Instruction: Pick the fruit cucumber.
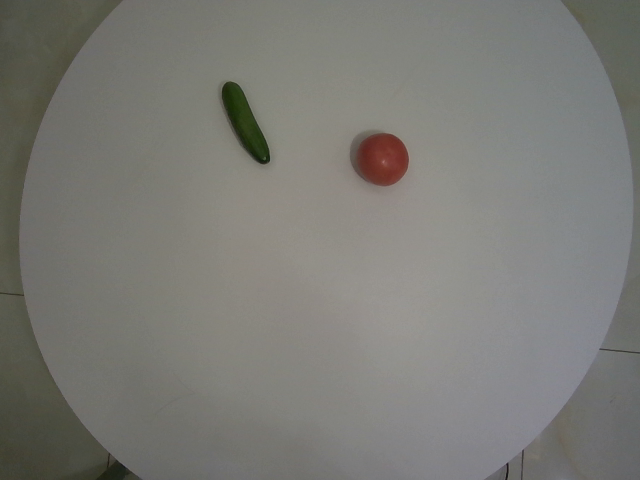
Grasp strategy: vertical